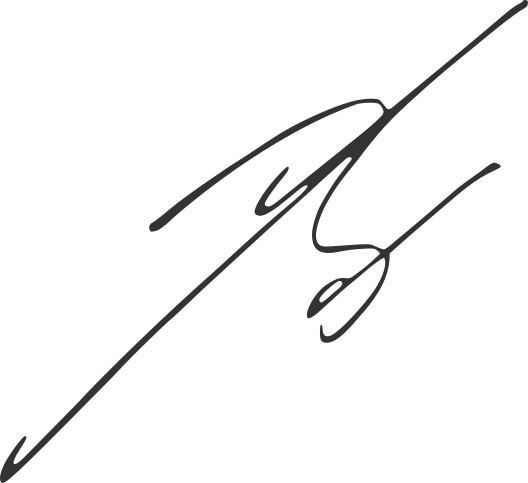
Signature of: ibrahim iskandar of johor